Please extract the written amount, numerical amount, recipient's name, date on the cheque, and the bank's name from the image.
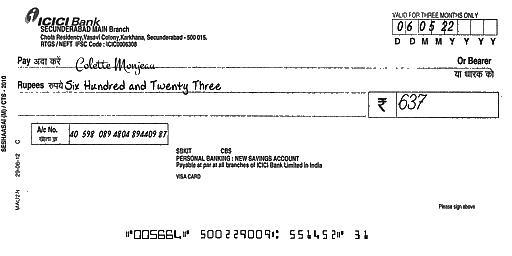
amt_in_words: Six Hundred and Twenty Three
amt_in_figures: 637
payee_name: Colette Monjeau
bank_name: ICICI Bank
cheque_date: 06/05/22